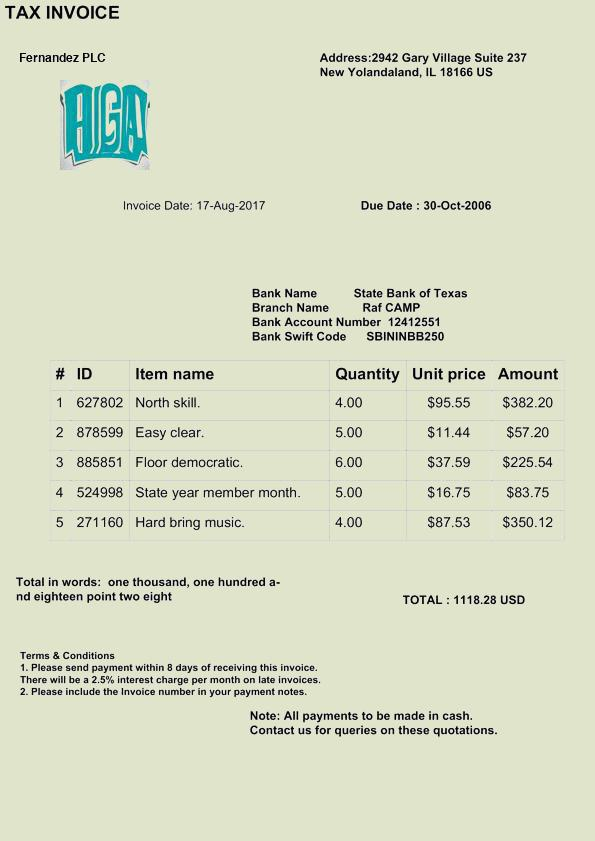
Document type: Invoice